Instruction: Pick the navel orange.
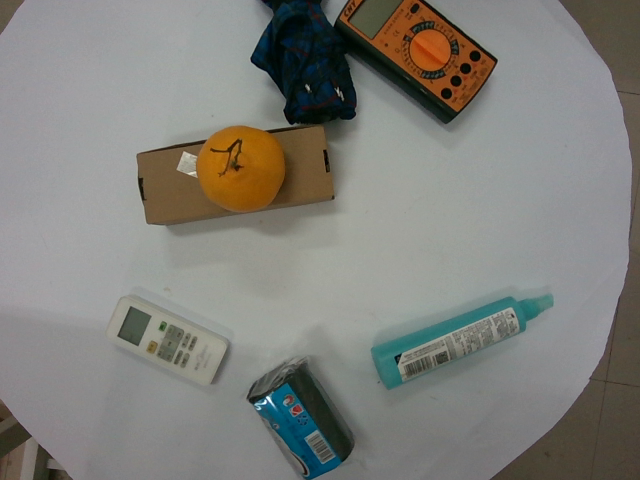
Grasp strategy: vertical